Question: What is the mailing or notice date provided in the document?
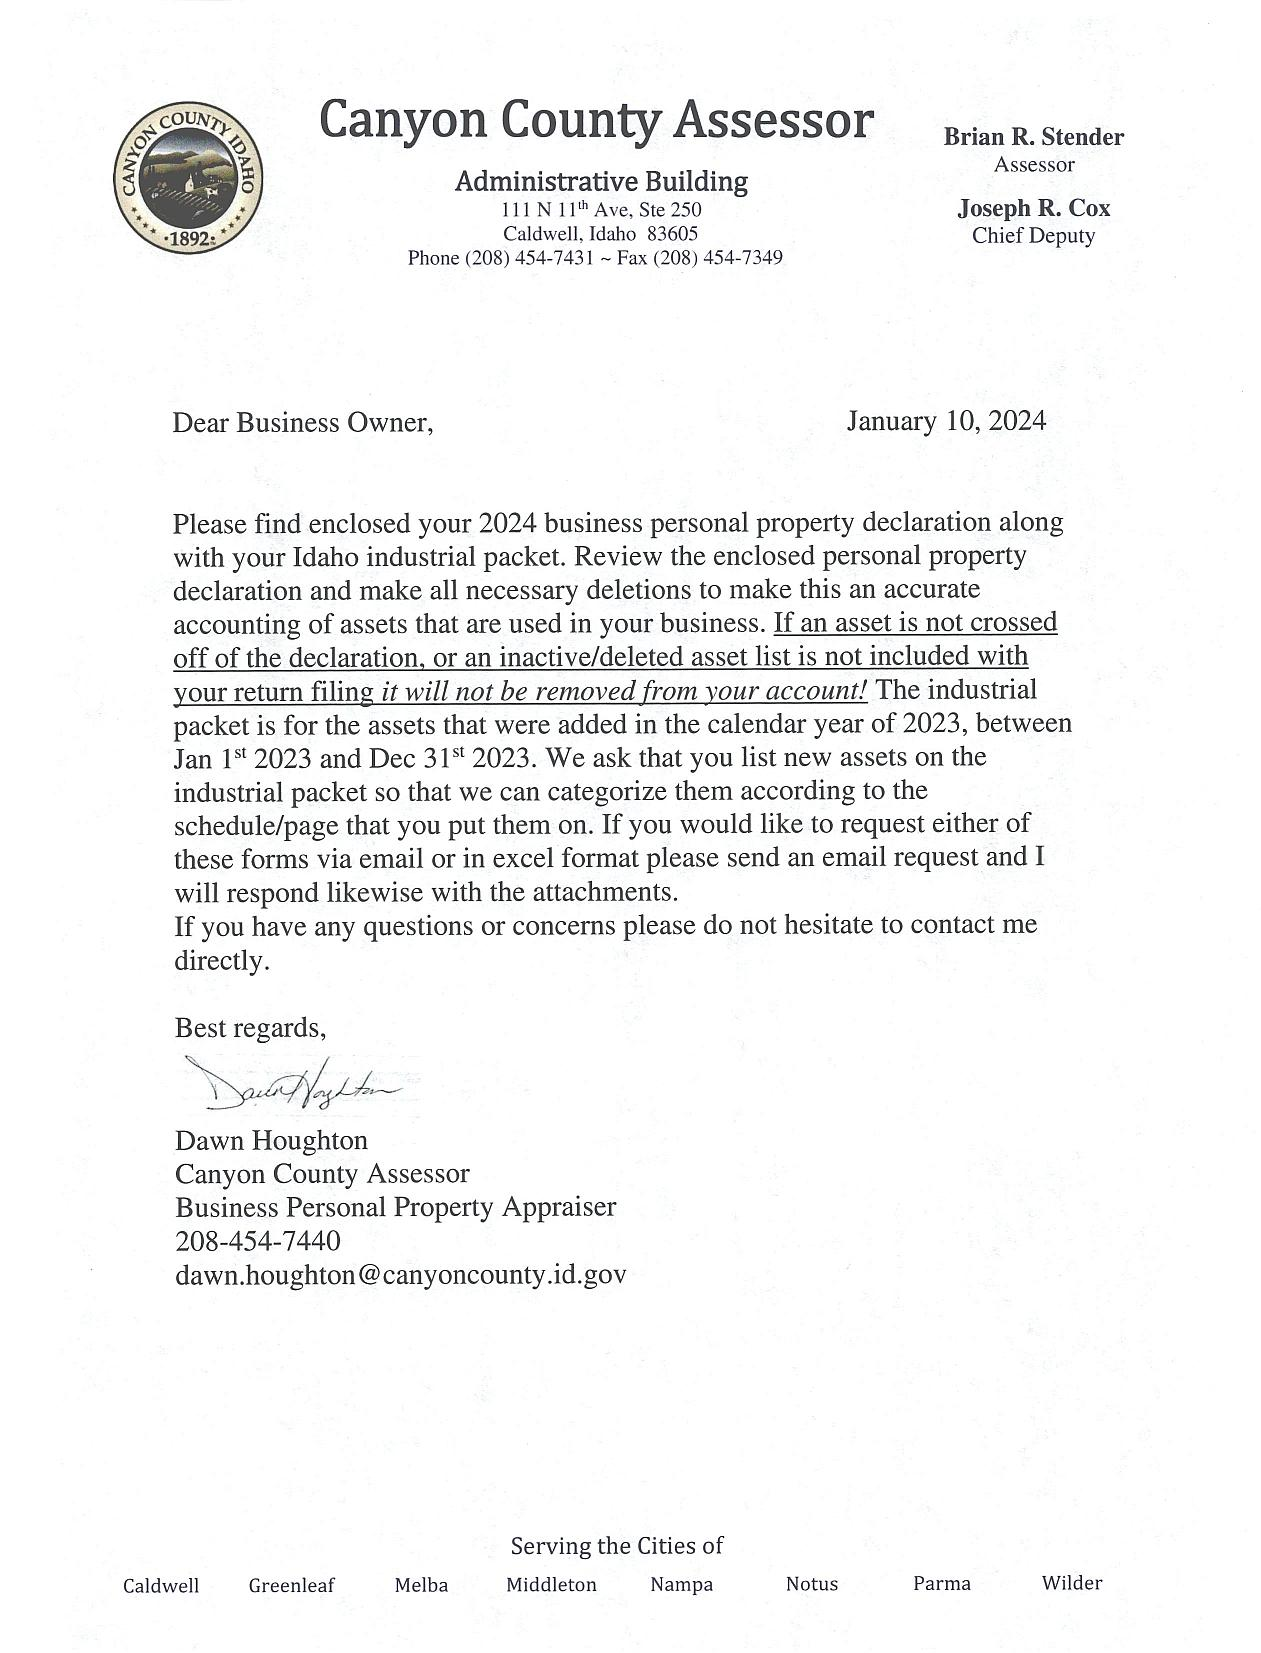
Answer: "10-Jan-24"